Question: What is the property identification or parcel number listed?
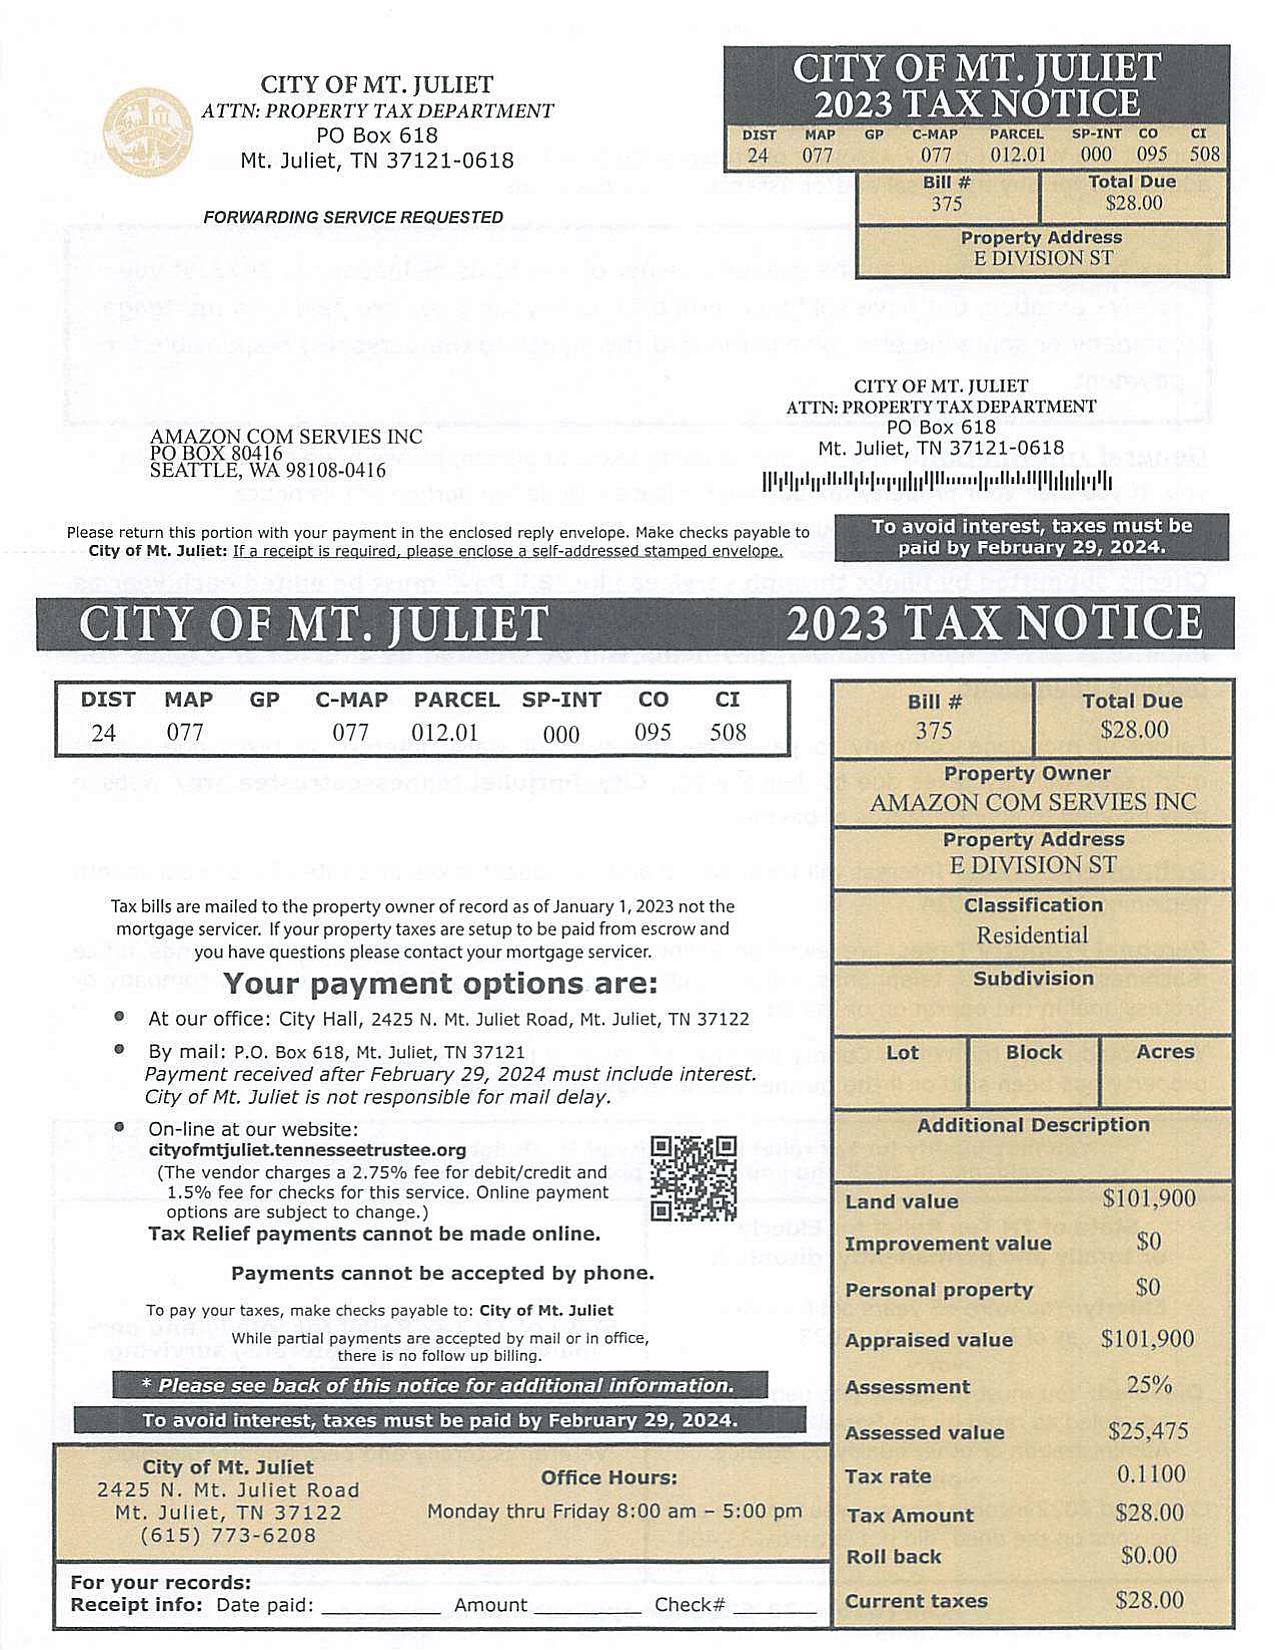
Answer: "24 077 012.01 000"